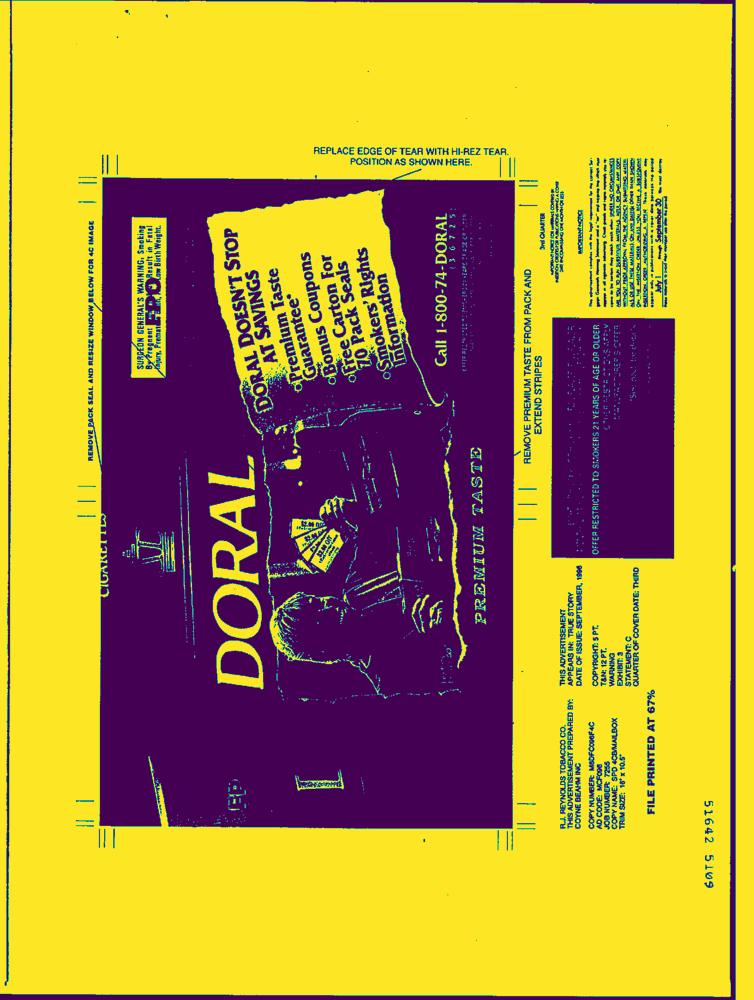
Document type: AD